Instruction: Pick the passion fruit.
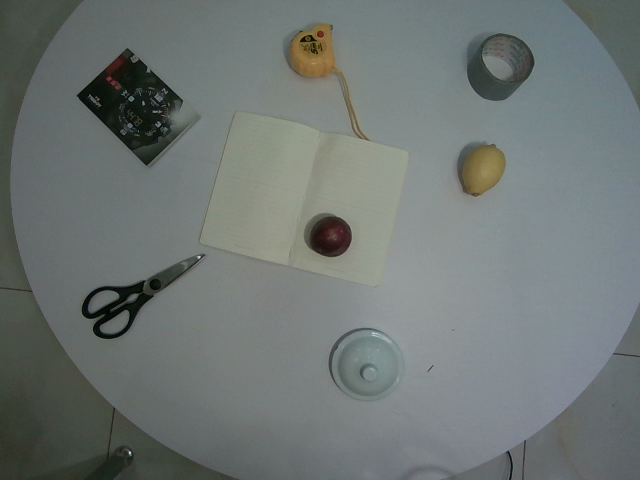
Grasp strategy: vertical